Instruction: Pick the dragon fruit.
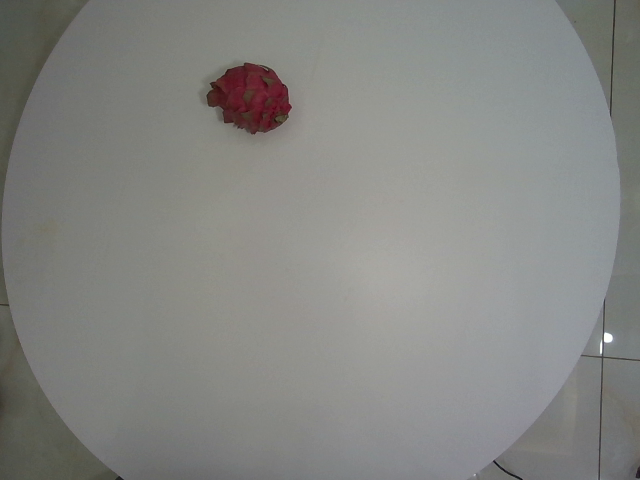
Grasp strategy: vertical